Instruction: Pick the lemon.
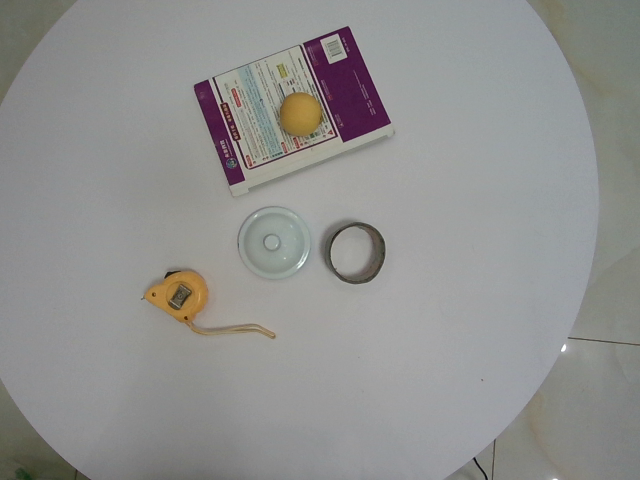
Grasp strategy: vertical